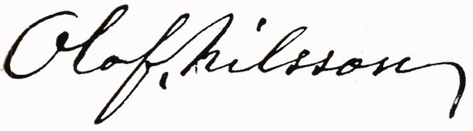
Signature of: olof nilsson i örebro